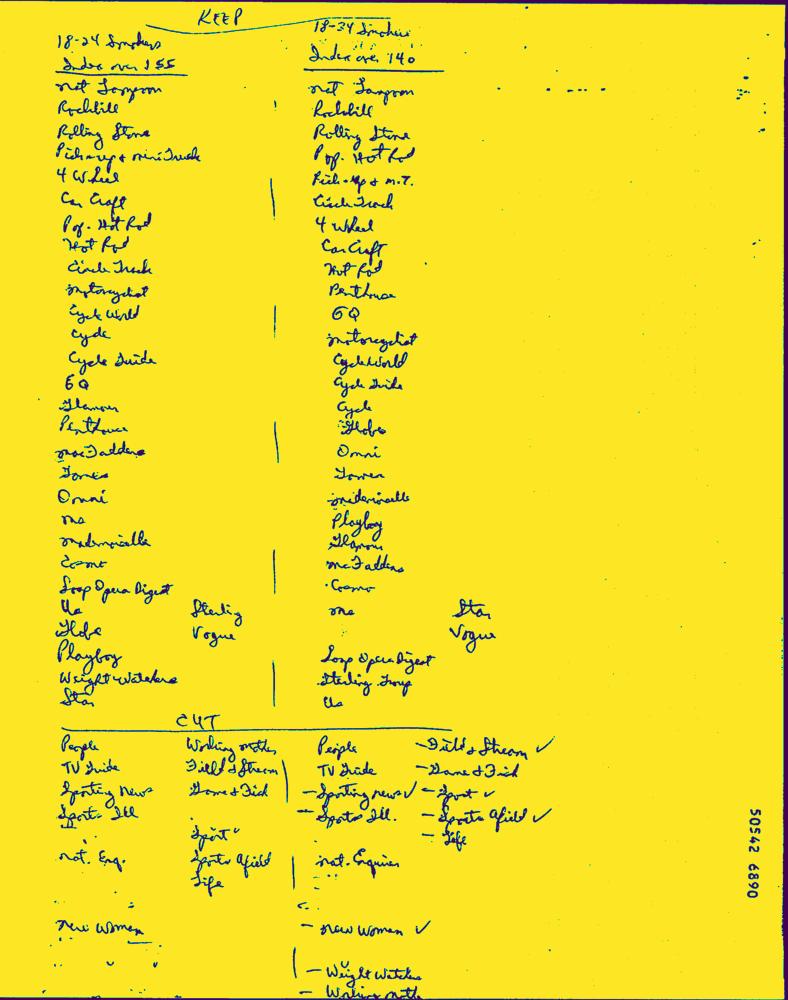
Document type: Hand-Written